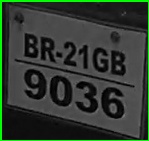
License plate number: BR 21GB 9036